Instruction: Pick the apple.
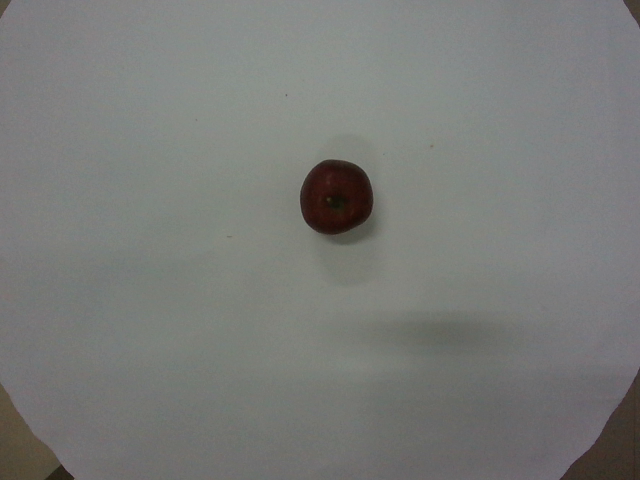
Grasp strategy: vertical